Question: Which state is mentioned in the document?
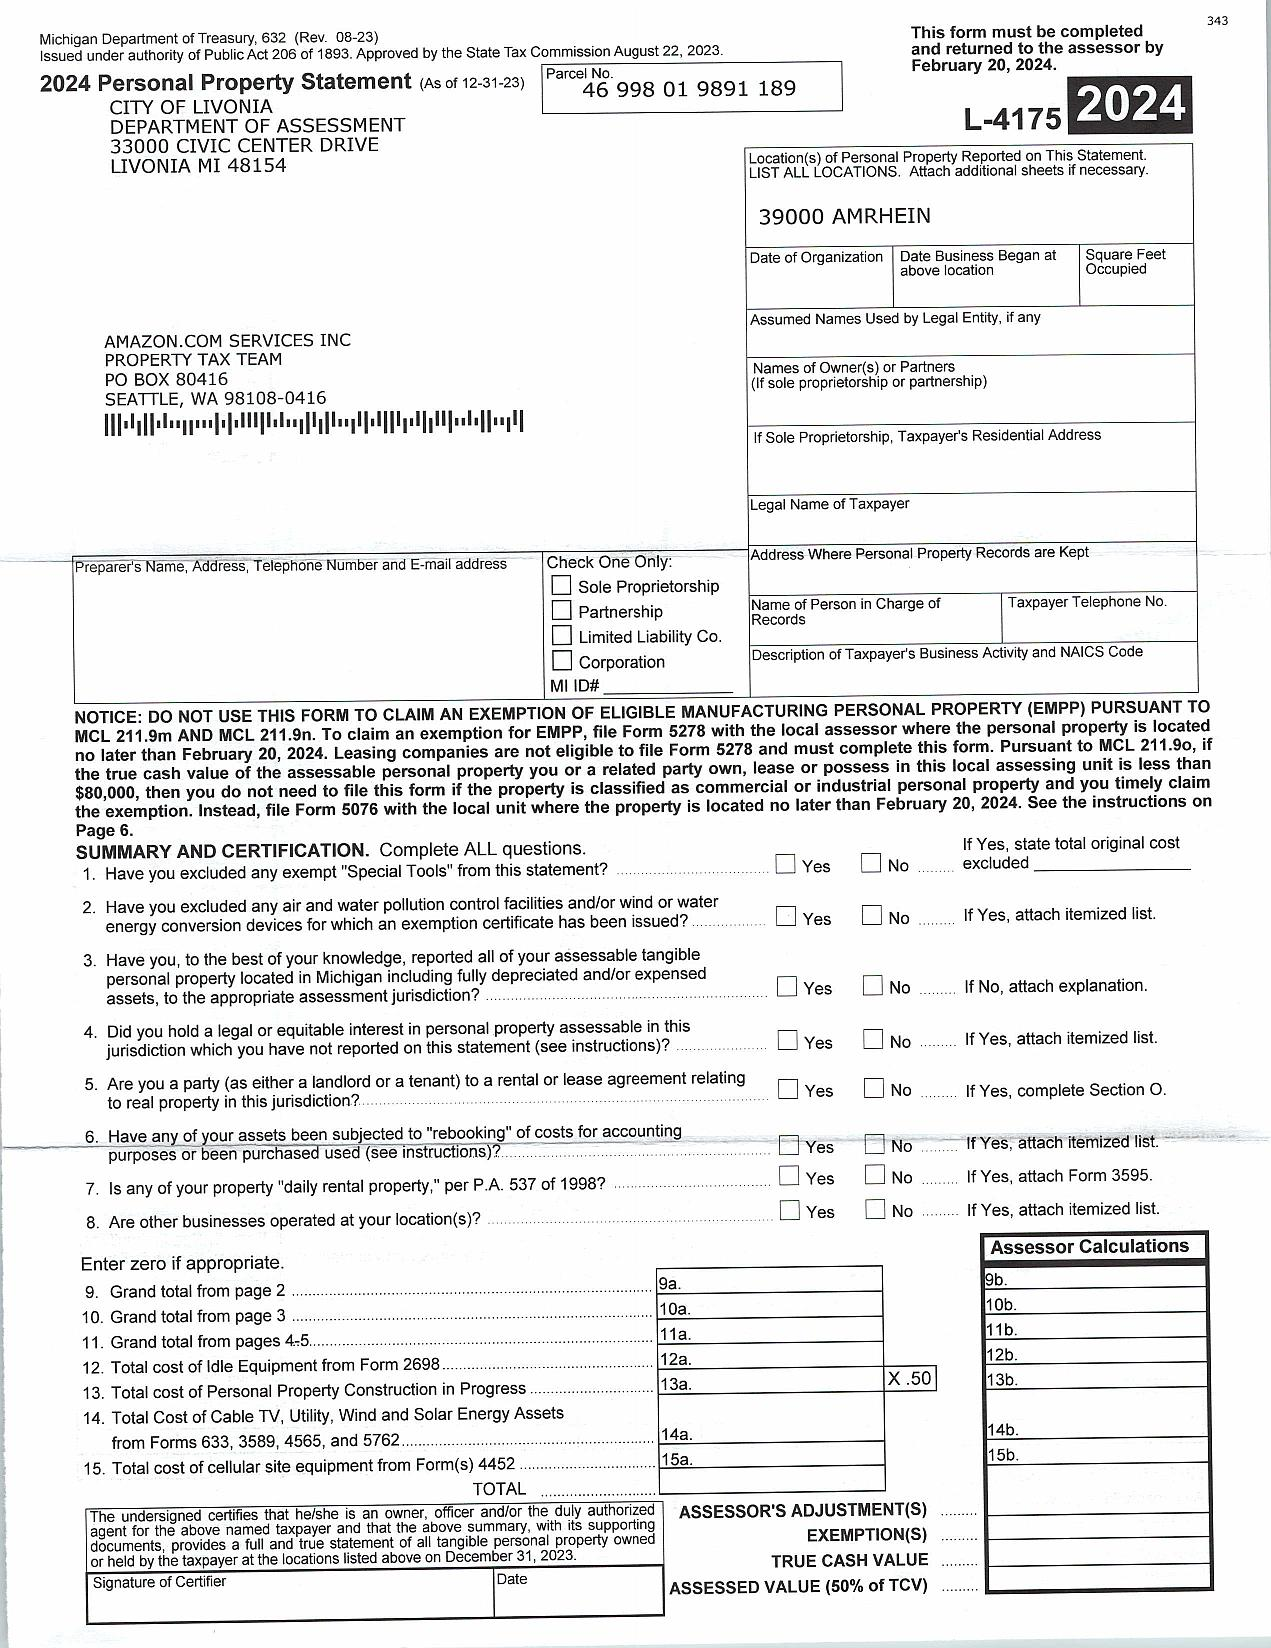
Answer: "Michigan"